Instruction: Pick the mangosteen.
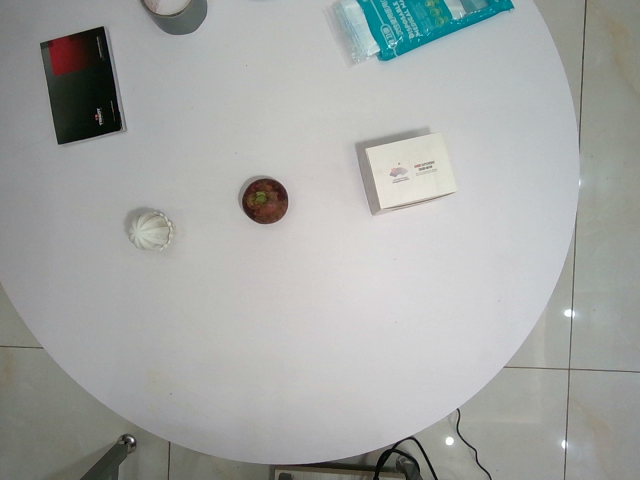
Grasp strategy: vertical